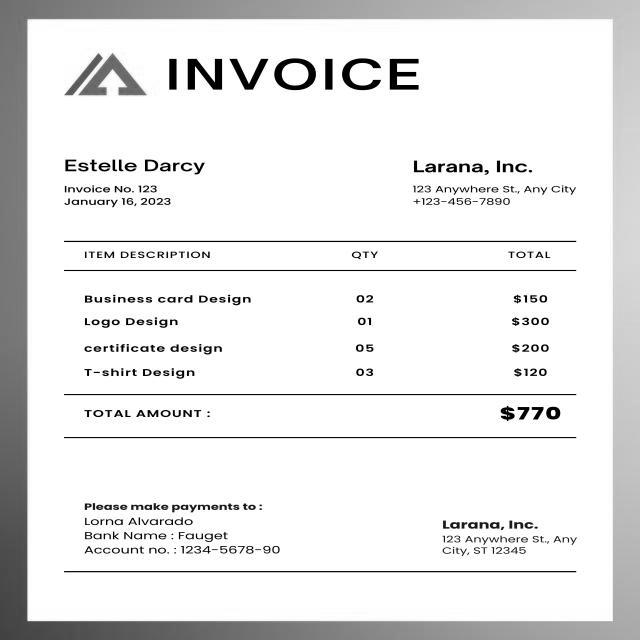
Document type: Invoice